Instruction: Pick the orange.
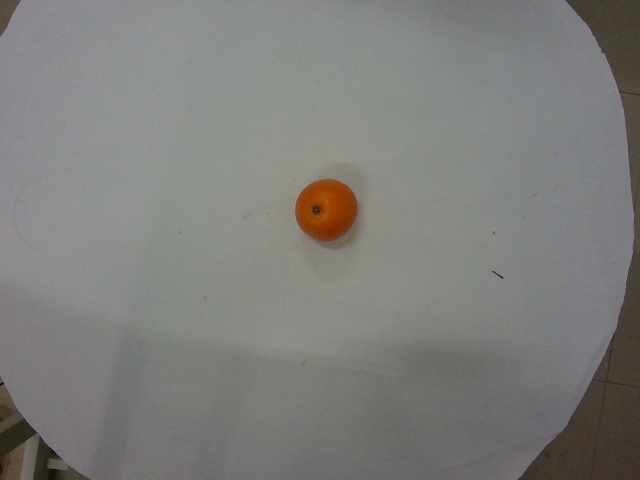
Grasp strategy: vertical